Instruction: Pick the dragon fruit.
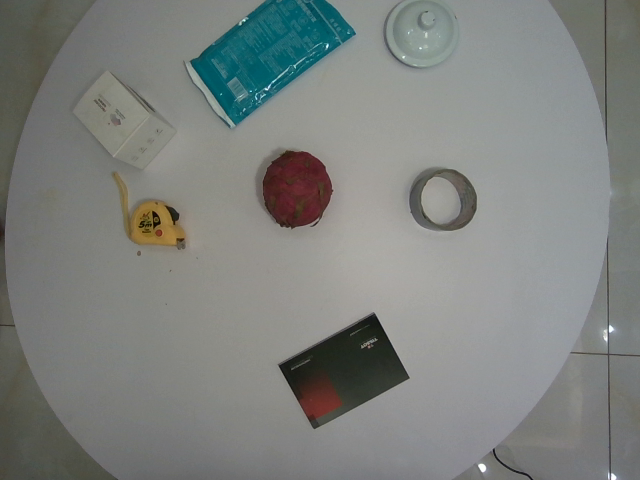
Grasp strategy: vertical